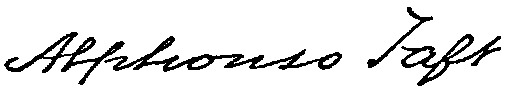
Signature of: alphonso taft